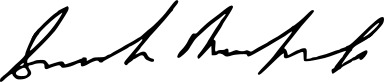
Signature of: sarah mansfield